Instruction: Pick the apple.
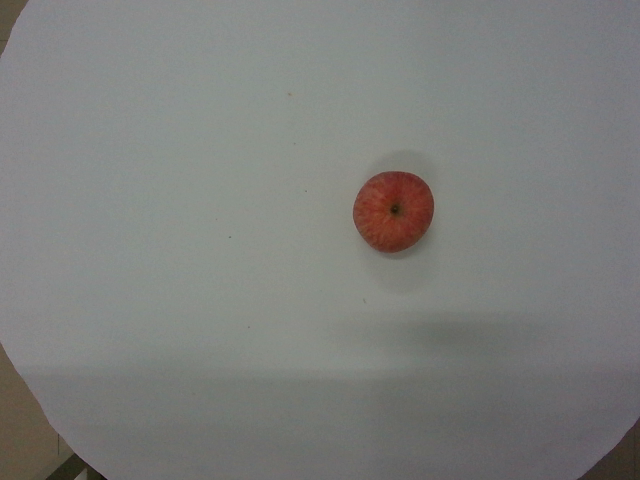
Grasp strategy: vertical